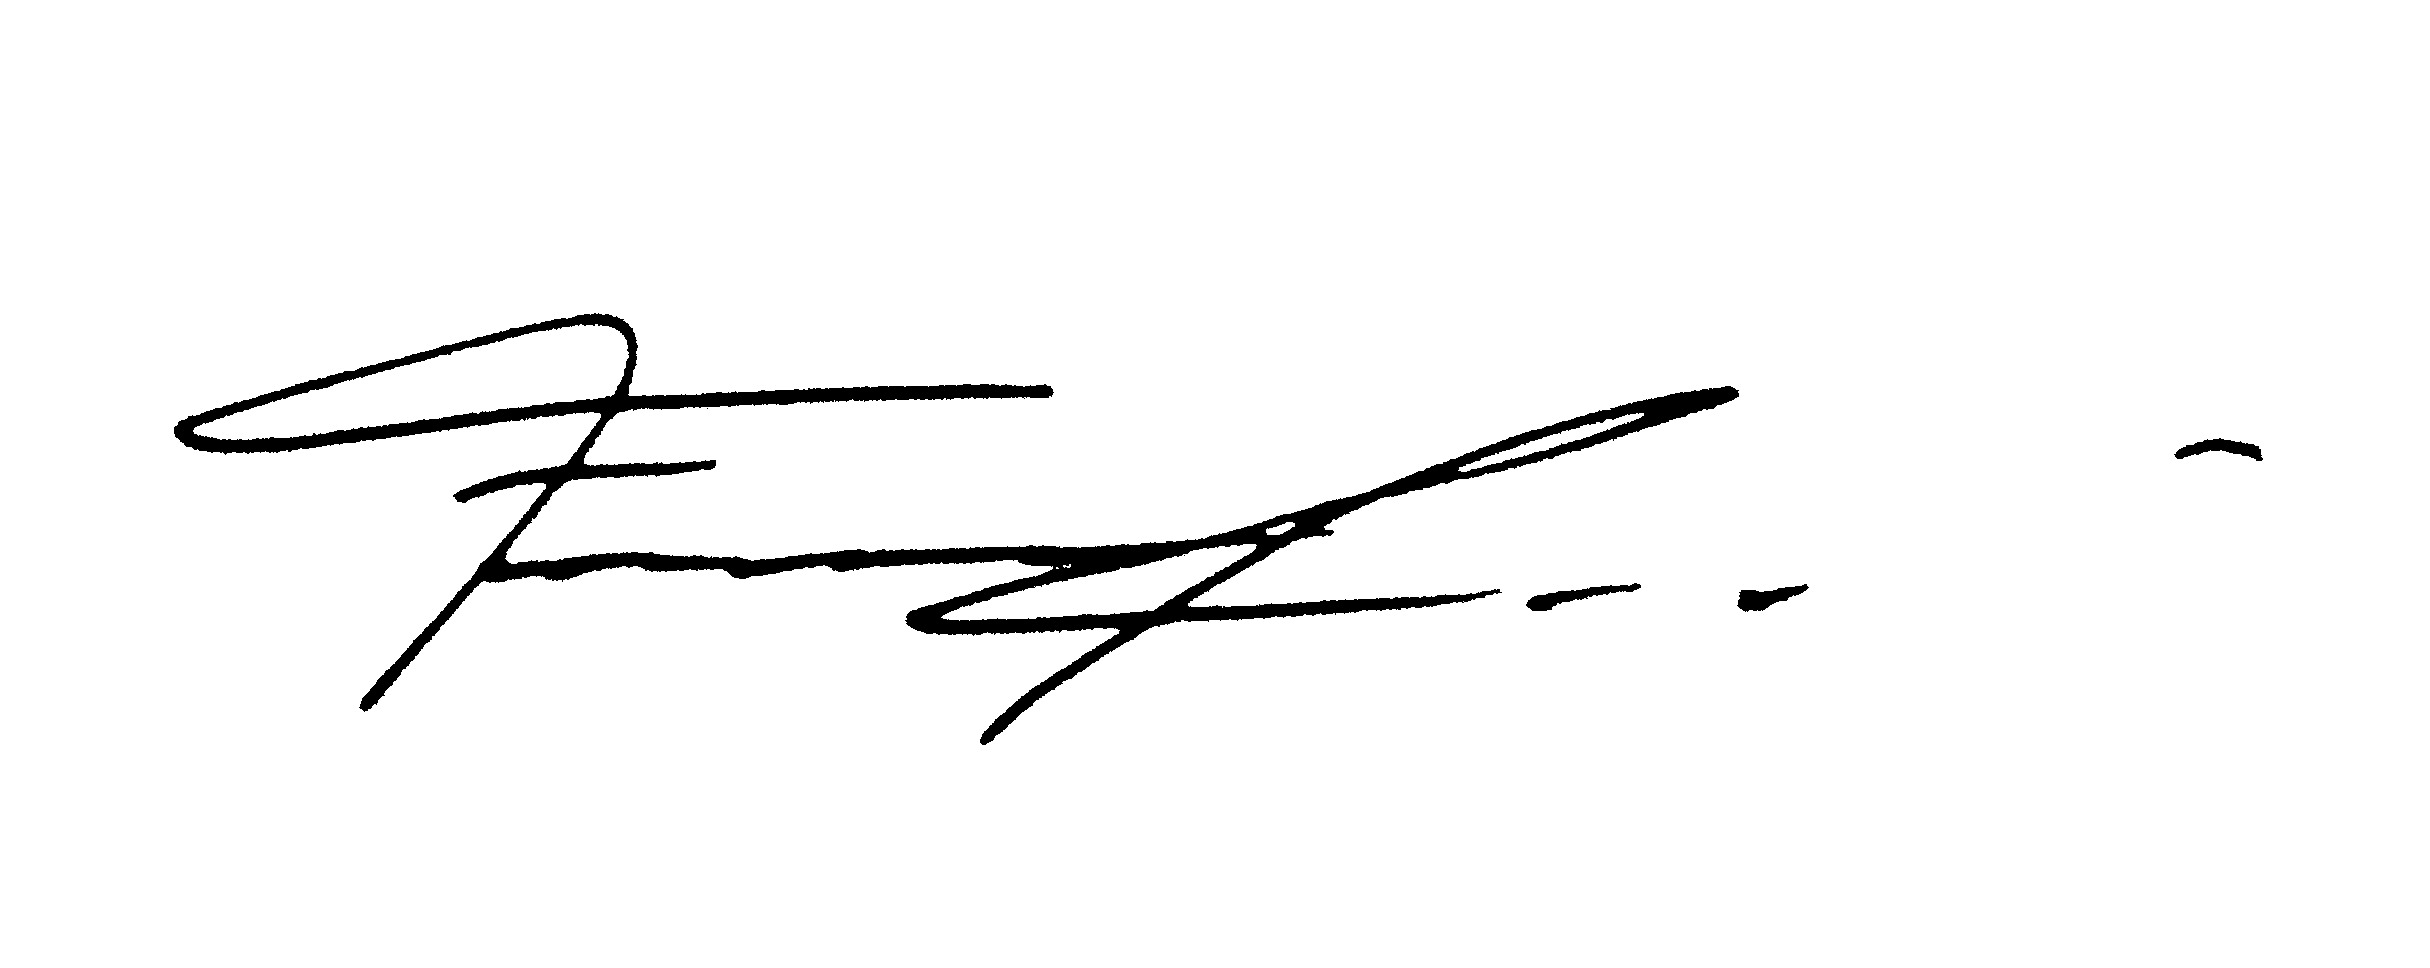
Signature of: francesco lorenzi